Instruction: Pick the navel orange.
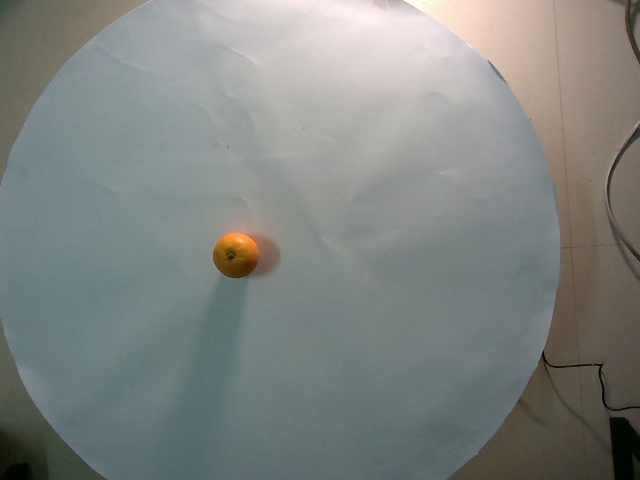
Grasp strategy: vertical